Question: How does the patient history play a role?
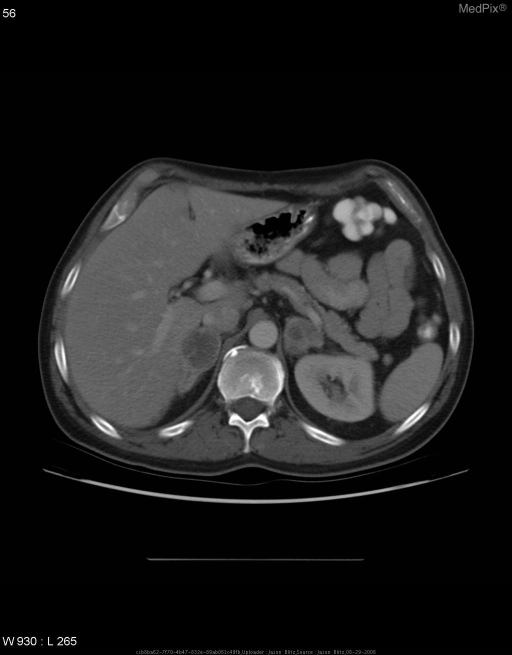
Answer: The patient's history of Chief complaint:

47 y/o male presented in Nov 2005 with pain in right anterior thigh.  X-ray revealed a mass in the femur and adjacent soft tissue.  Partial surgical resection of mass revealed adenocarcinoma.  Subsequent PET scan indicated increased uptake at several locations in the right lung.

Patient had a history of pulmonary nodules dating to 2003/2004.  However a PET conducted in August of 2004 was negative except for minimal uptake in one pulmonary nodule.  Serial X-rays showed no changes in these nodules through mid 2005.

Patient was diagnosed with metastatic adenocarcinoma of the right lung and referred to oncology for radiation and chemotherapy.

PMX:
  •  Nephrolithiasis
  •  Hyperlipidemia

PSHX:
  •  Right neck lymph node resection (benign) at 22 yo
  •  Cholestectomy in 2004

SocHx:
  •  >1PPD for 20 years
  •  No ETOH

FMHX:
  •  Sister (smoker) died of lung cancer in 1979
  •  Sister (non-smoker) died of lunger cancer at 40 yo
  •  Sister (non-smoker) died of lung cancer at 62 yo
  •  Brother (smoker) diagnosed with head and neck cancer 2006

Meds:
  •  Percocet

Allergies:
  •  Aspirin - upset stomach is key in understanding the case.